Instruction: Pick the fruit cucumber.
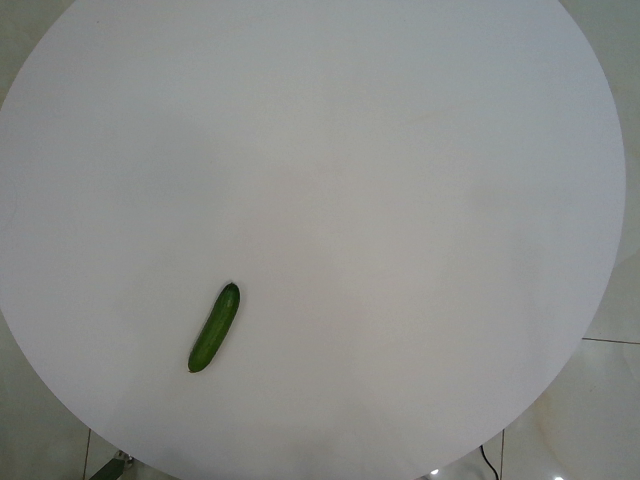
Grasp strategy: vertical